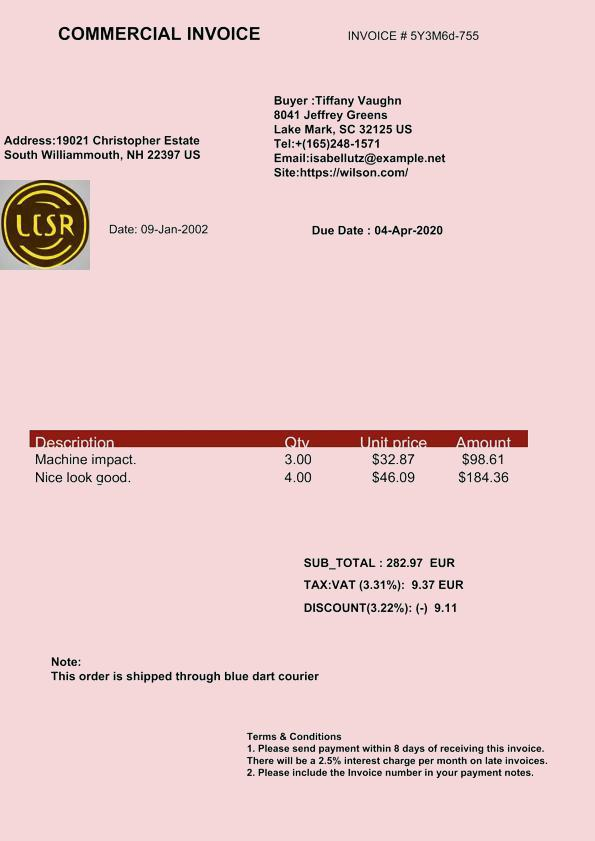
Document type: Invoice